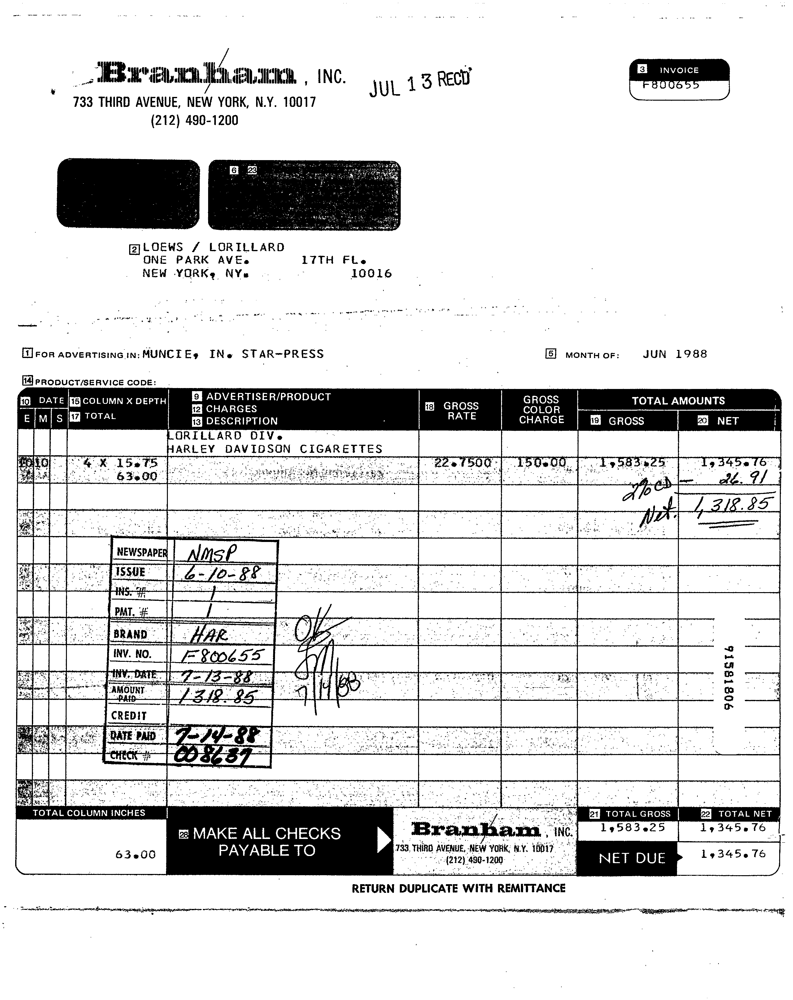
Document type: Invoice